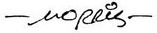
Signature of: morris